Question: What type of tax is indicated in the document, personal property or real estate?
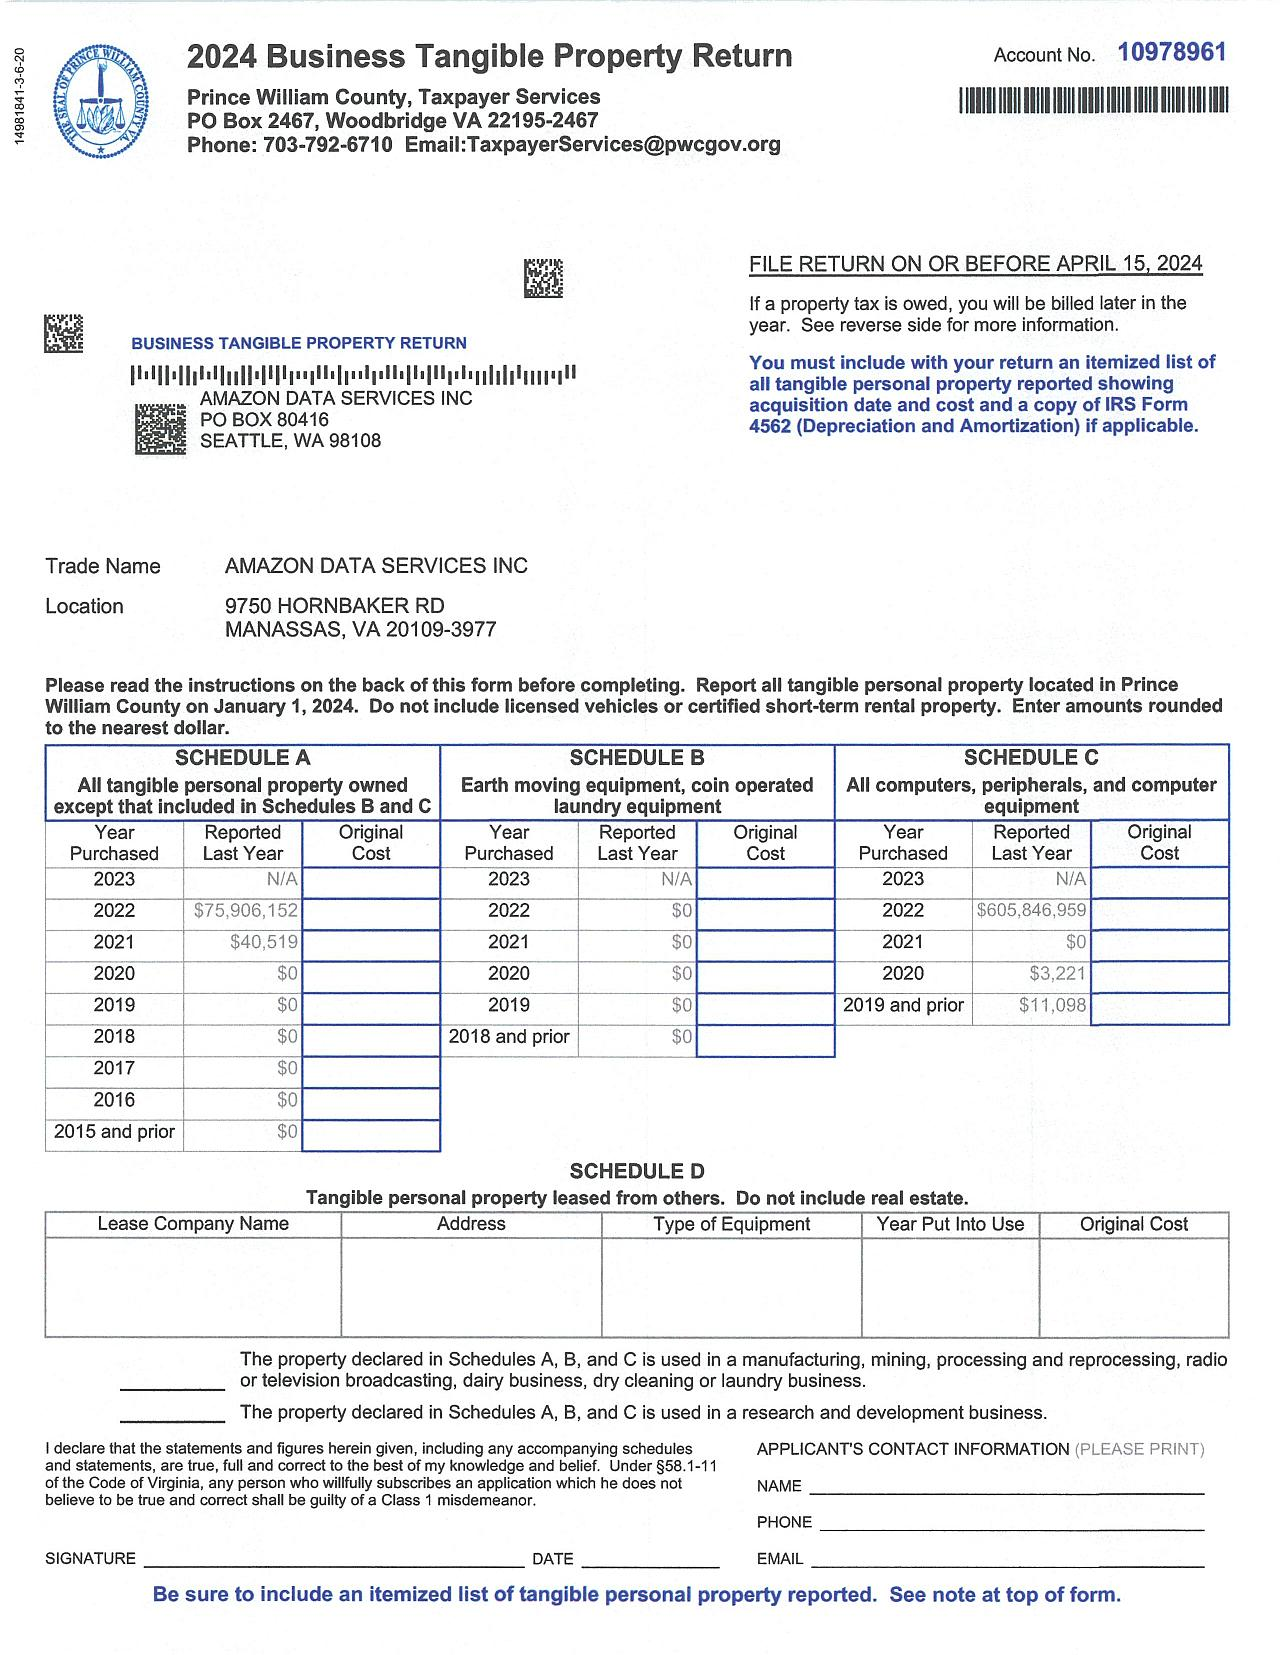
Answer: "Personal Property Tax"